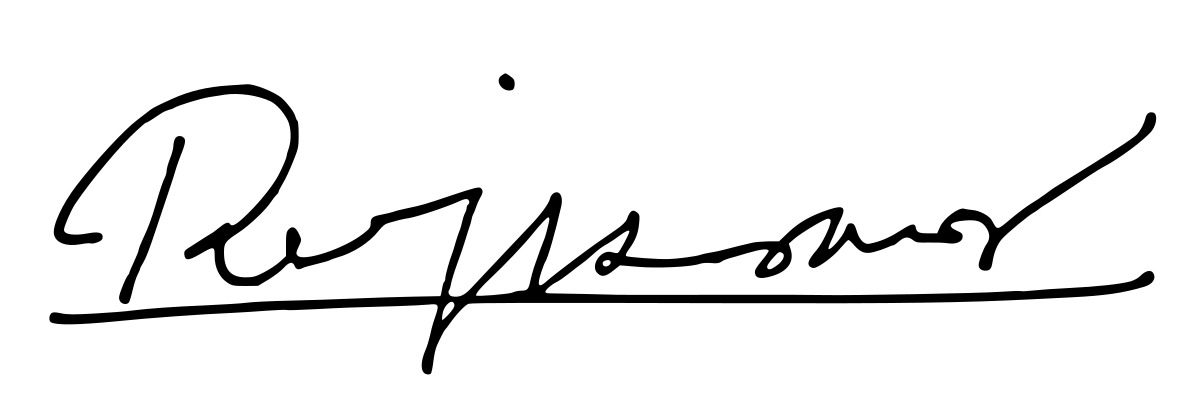
Signature of: raj kapoor